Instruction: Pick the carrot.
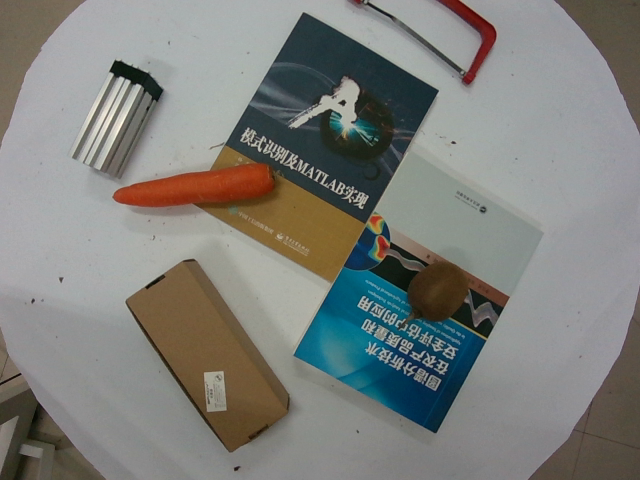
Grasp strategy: vertical